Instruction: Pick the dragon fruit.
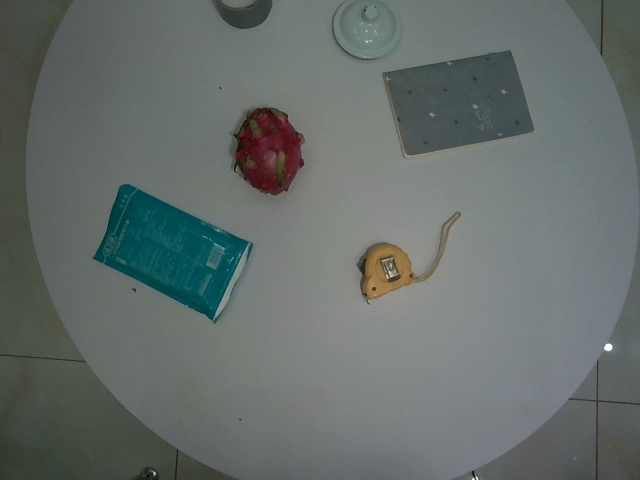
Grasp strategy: vertical